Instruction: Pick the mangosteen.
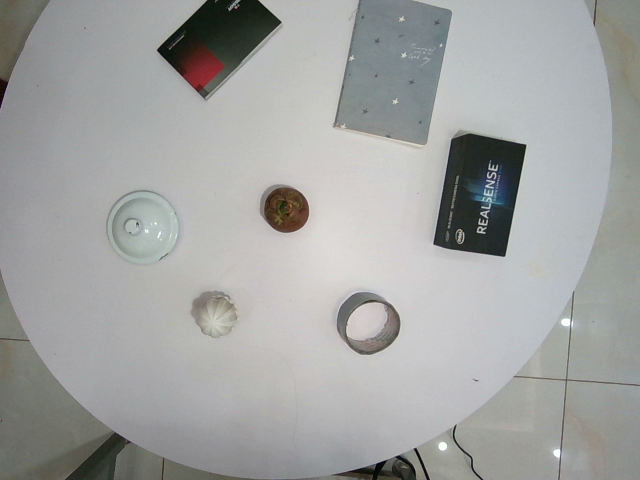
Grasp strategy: vertical